Question: What appears to be the issue?
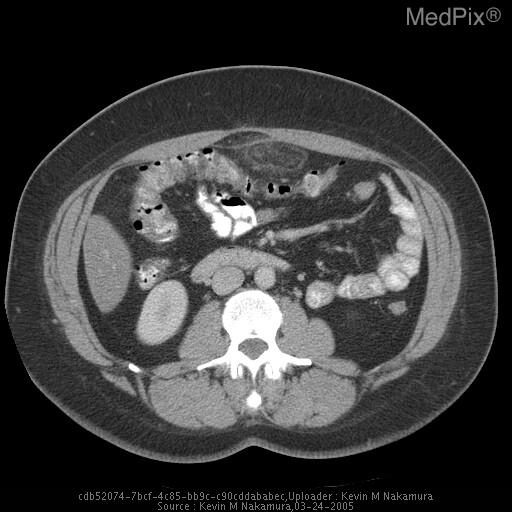
Answer: The findings suggest Contrast enhances axial CT demonstrates a 1.9 x 4.5cm, predominantly fat density mass anterior to the transverse colon.  The fat in this region is mildly infiltrated, and there are multiple, concentric, streaky rings surrounding and within the lesion, as well as focal subjacent peritoneal thickening.. Axial CT demonstrates a 1.9 x 4.5cm, predominantly fat
density mass anterior to the transverse colon.  The fat in this region is mildly infiltrated, and there are multiple, concentric, streaky rings surrounding and within the lesion, as well as focal subjacent peritoneal thickening.. The patient might have a history of 36 year old female with left upper quadrant pain. A right upper quadrant ultrasound demonstrated a small gallstone, but no evidence of acute cholecystitis..